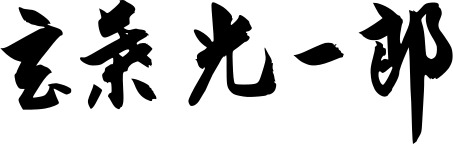
Signature of: kōichirō genba